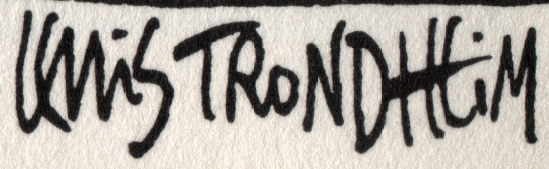
Signature of: lewis trondheim